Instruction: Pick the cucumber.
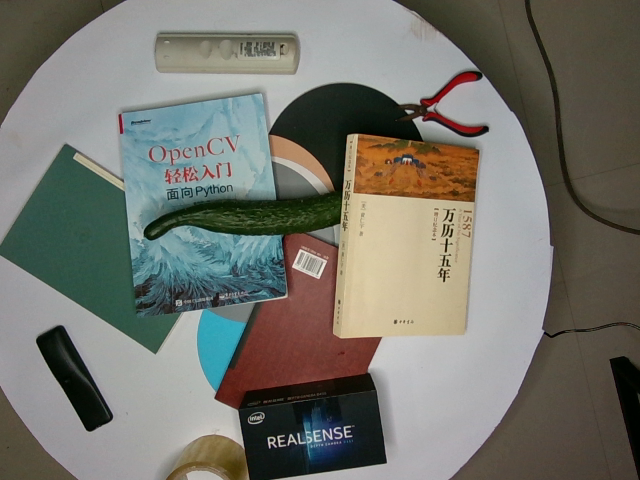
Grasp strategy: vertical